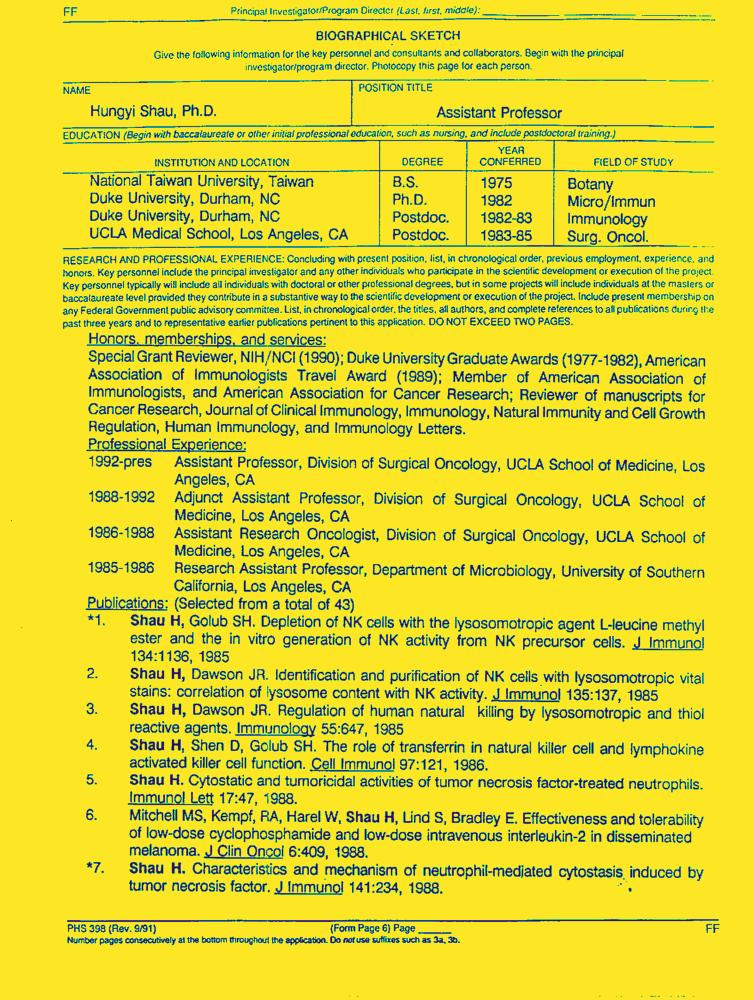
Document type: Resume-Doc